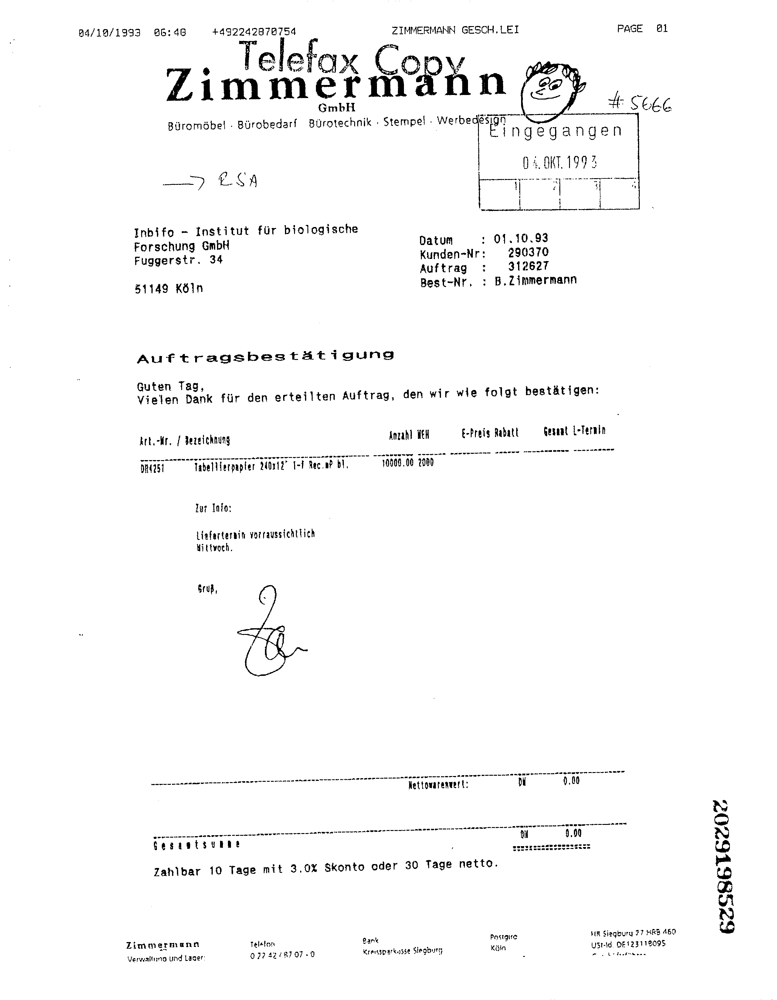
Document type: Invoice